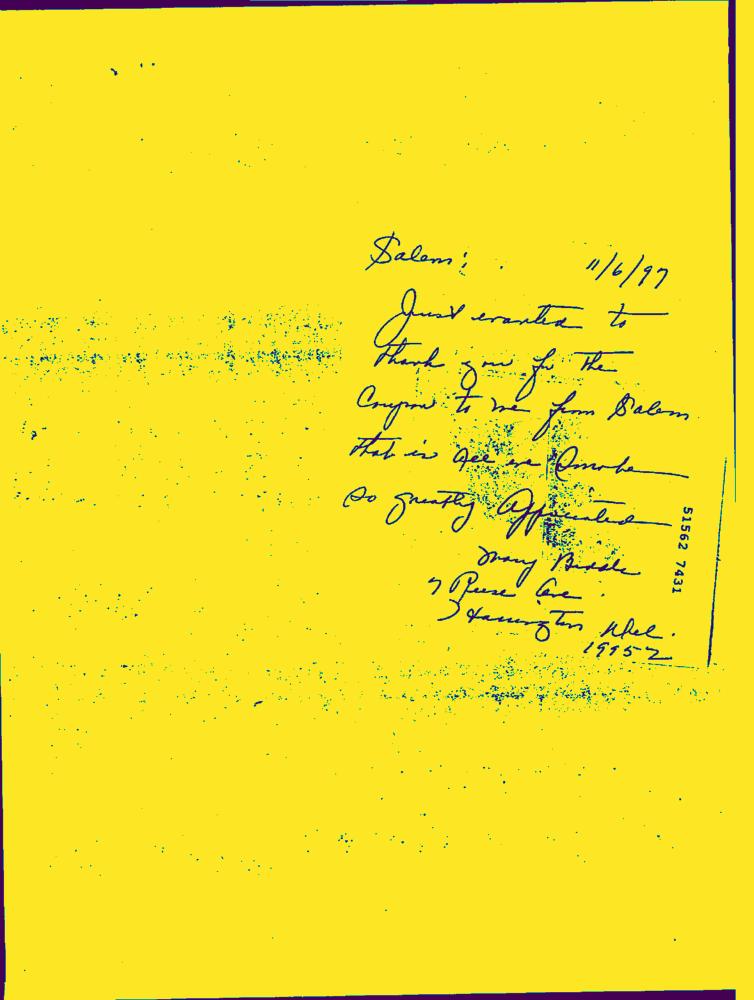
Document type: Hand-Written